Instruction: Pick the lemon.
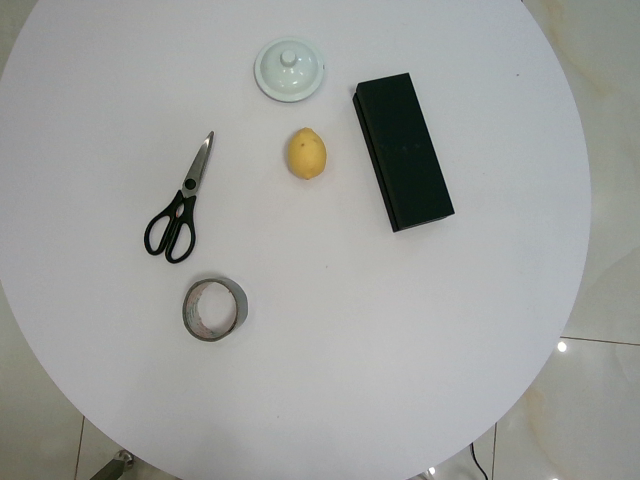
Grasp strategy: vertical